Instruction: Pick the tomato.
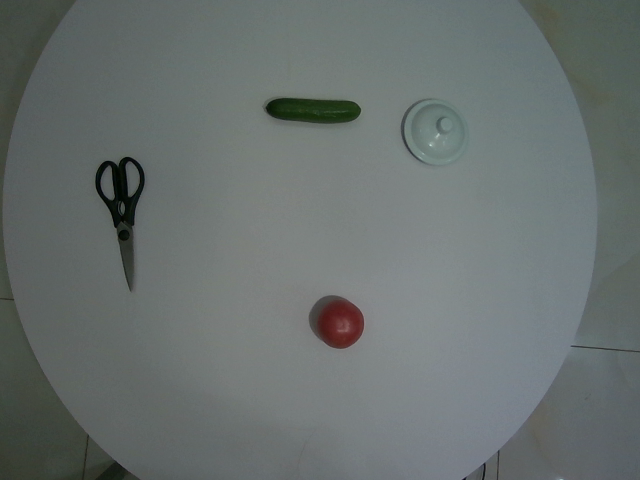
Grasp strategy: vertical